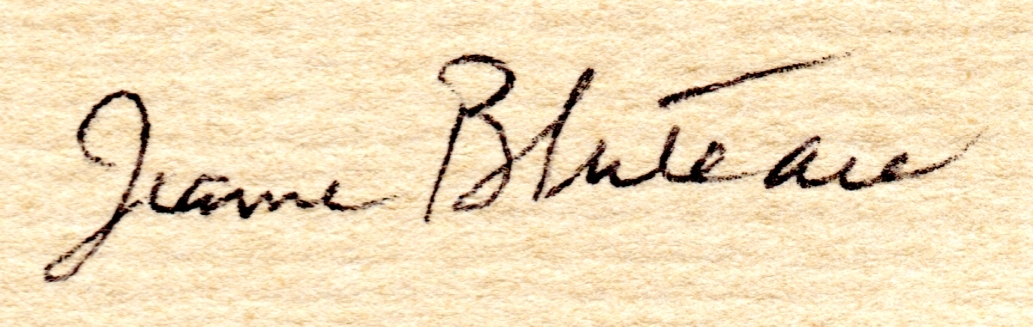
Signature of: jeanne bluteau